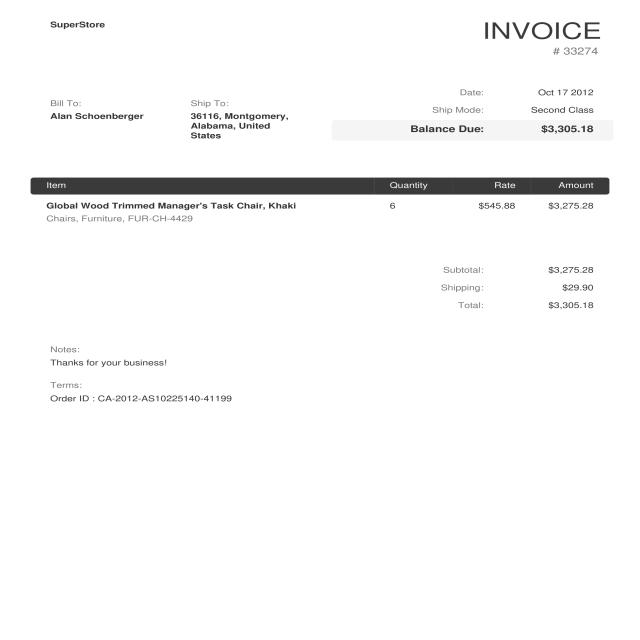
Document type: Invoice